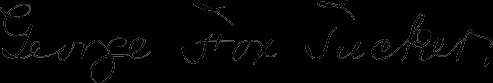
Signature of: george fox tucker